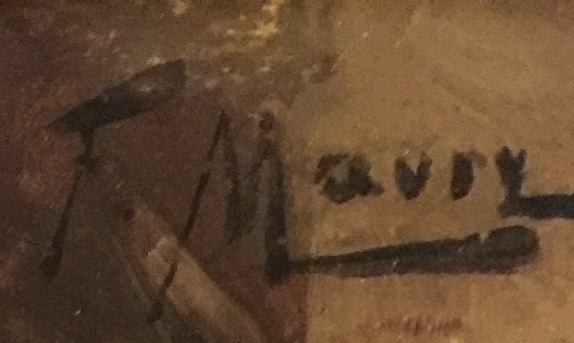
Signature of: françois maury